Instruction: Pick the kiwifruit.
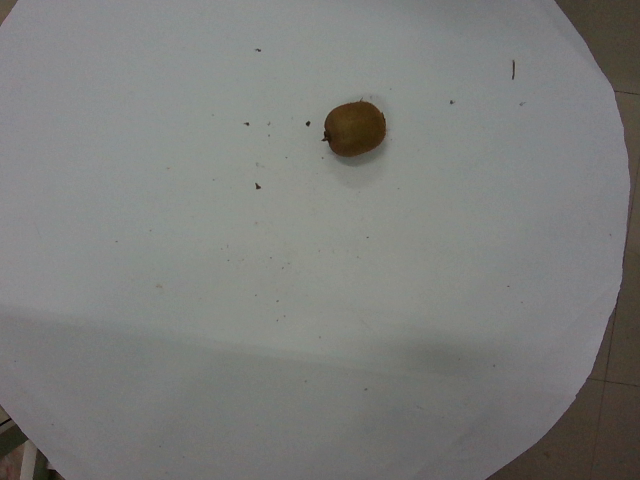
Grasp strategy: vertical